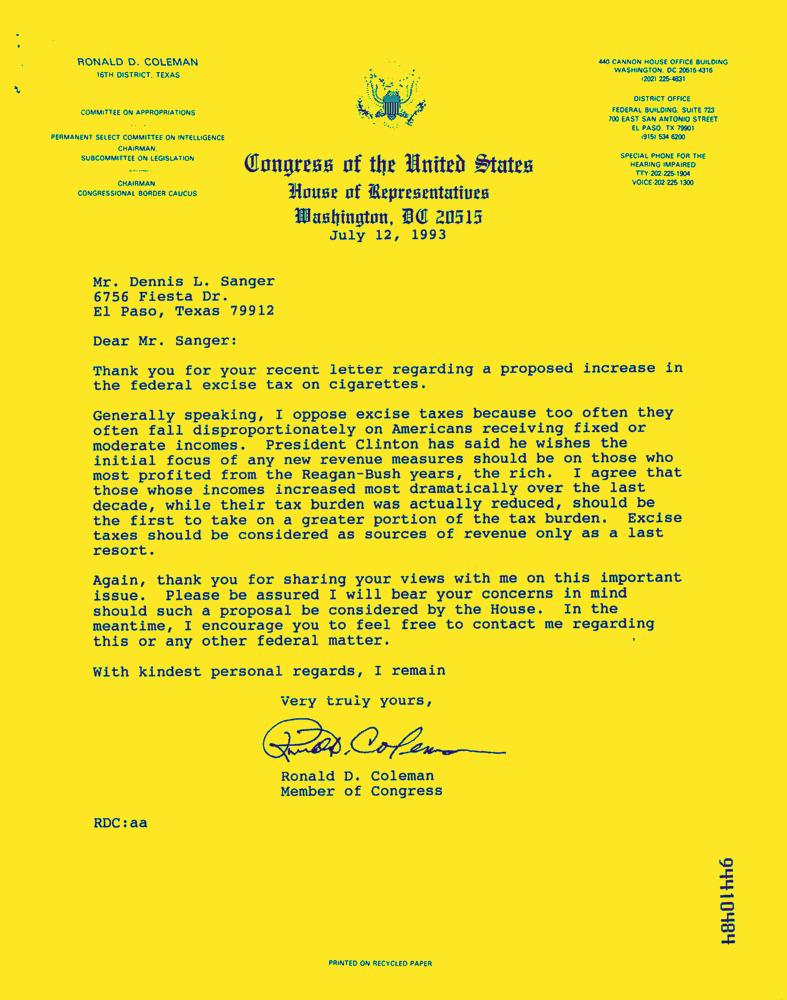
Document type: Letter-Doc